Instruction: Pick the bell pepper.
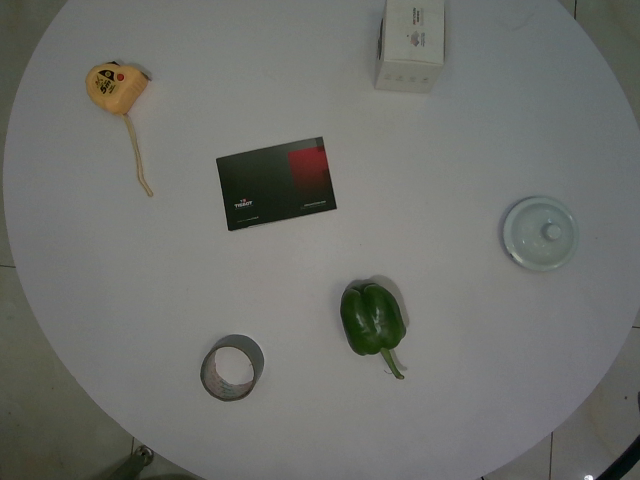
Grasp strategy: vertical